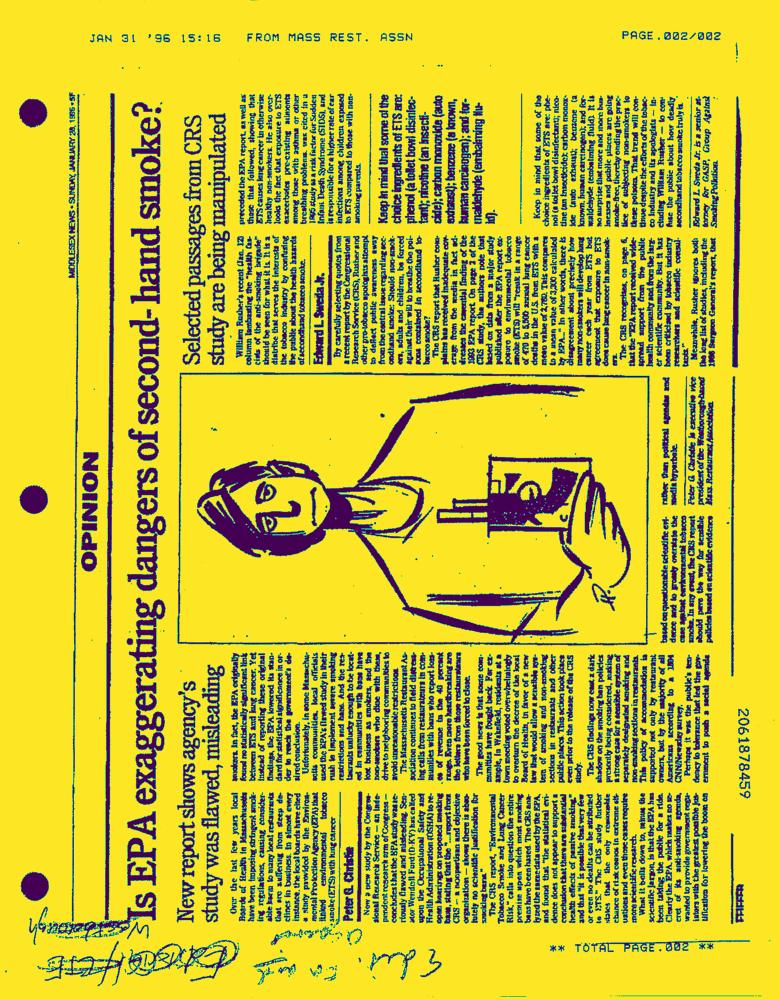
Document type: News-Article